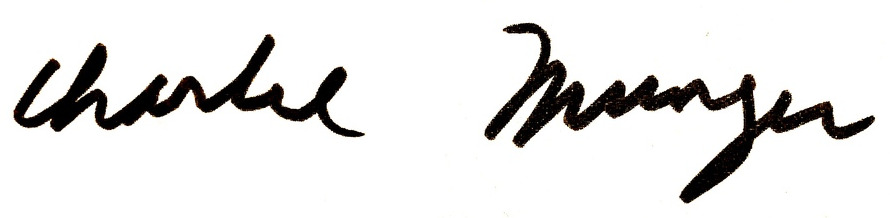
Signature of: charlie munger